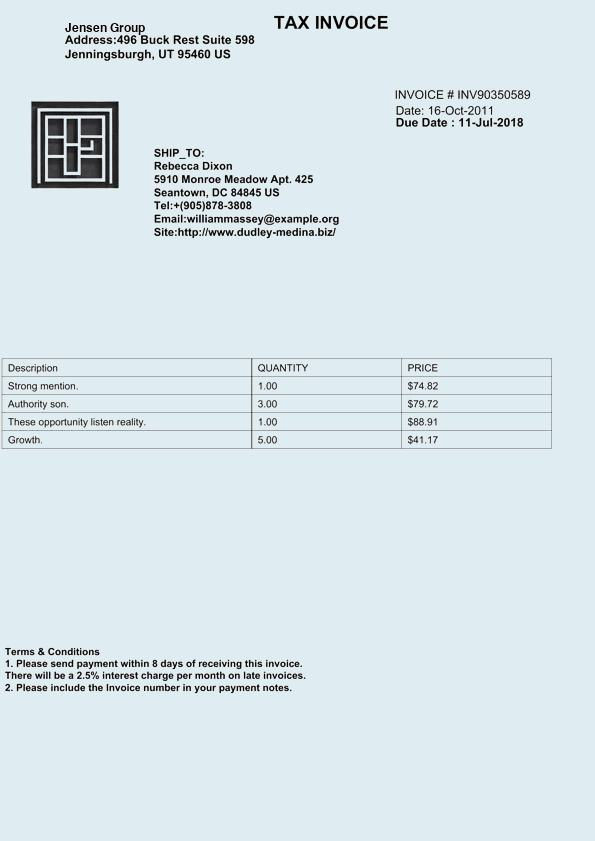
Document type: Invoice